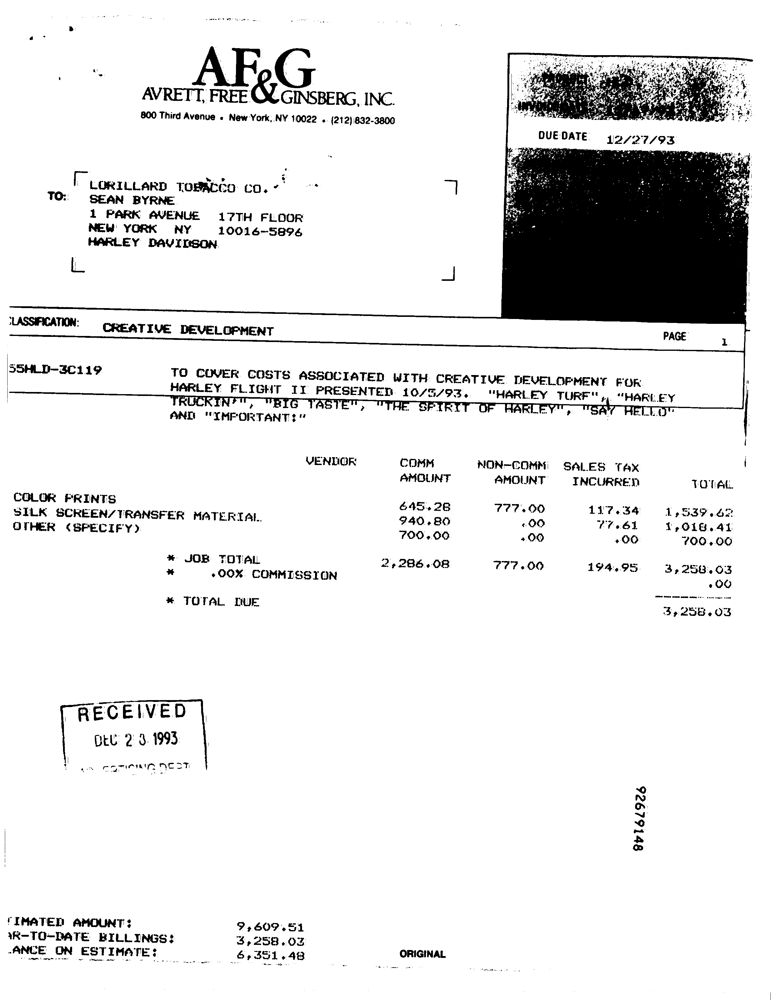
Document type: Invoice